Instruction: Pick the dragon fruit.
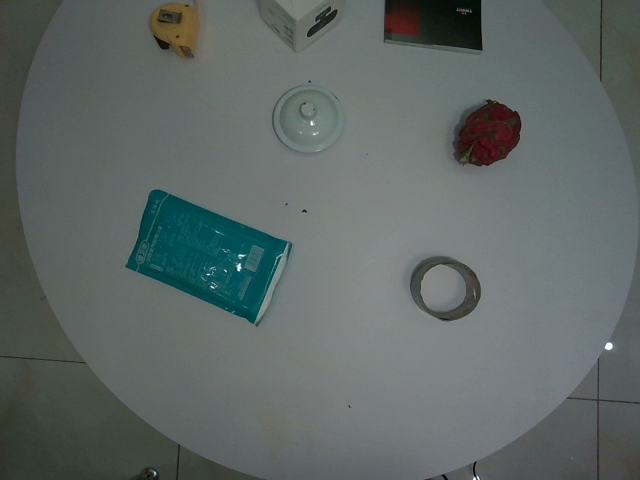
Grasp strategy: vertical